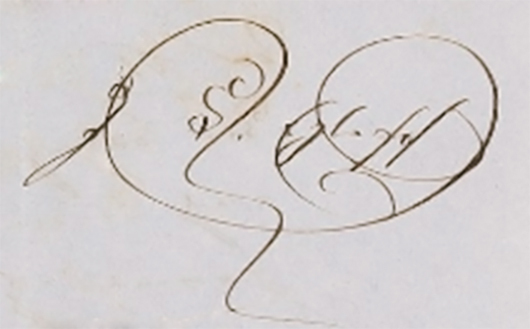
Signature of: johann konrad egloff